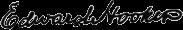
Signature of: edward hooker